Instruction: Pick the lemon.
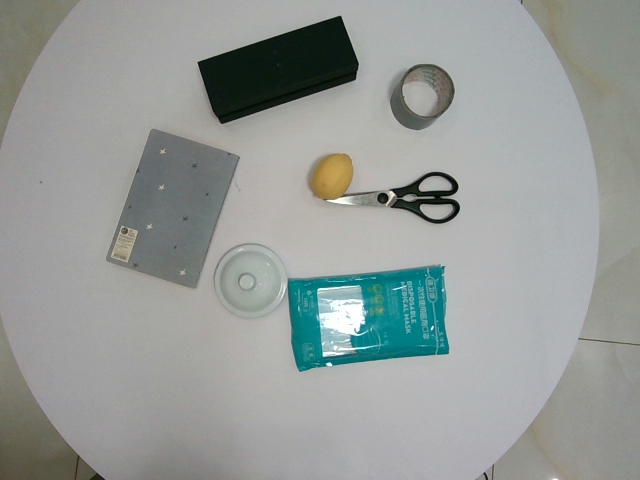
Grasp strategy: vertical